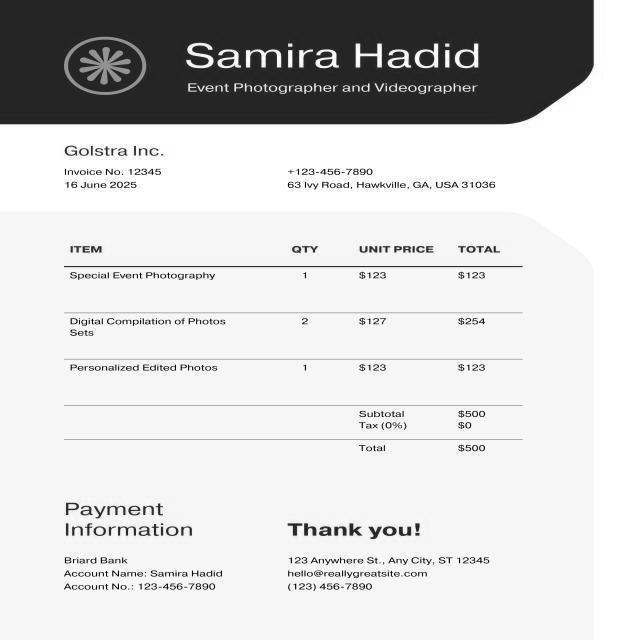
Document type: Invoice